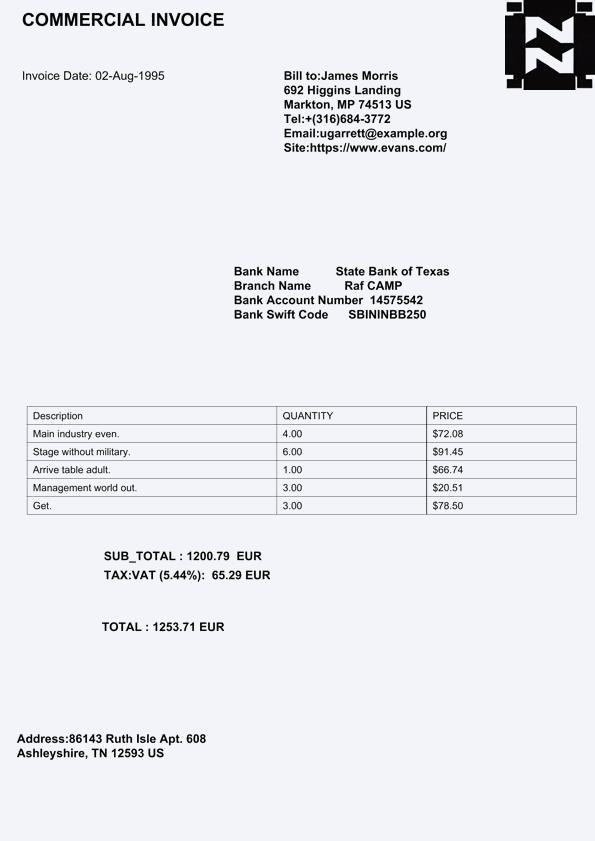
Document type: Invoice